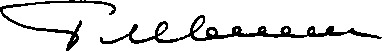
Signature of: grigory ivliev